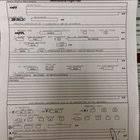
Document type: Invoice